Question: What is the date of the hearing as scheduled in the document?
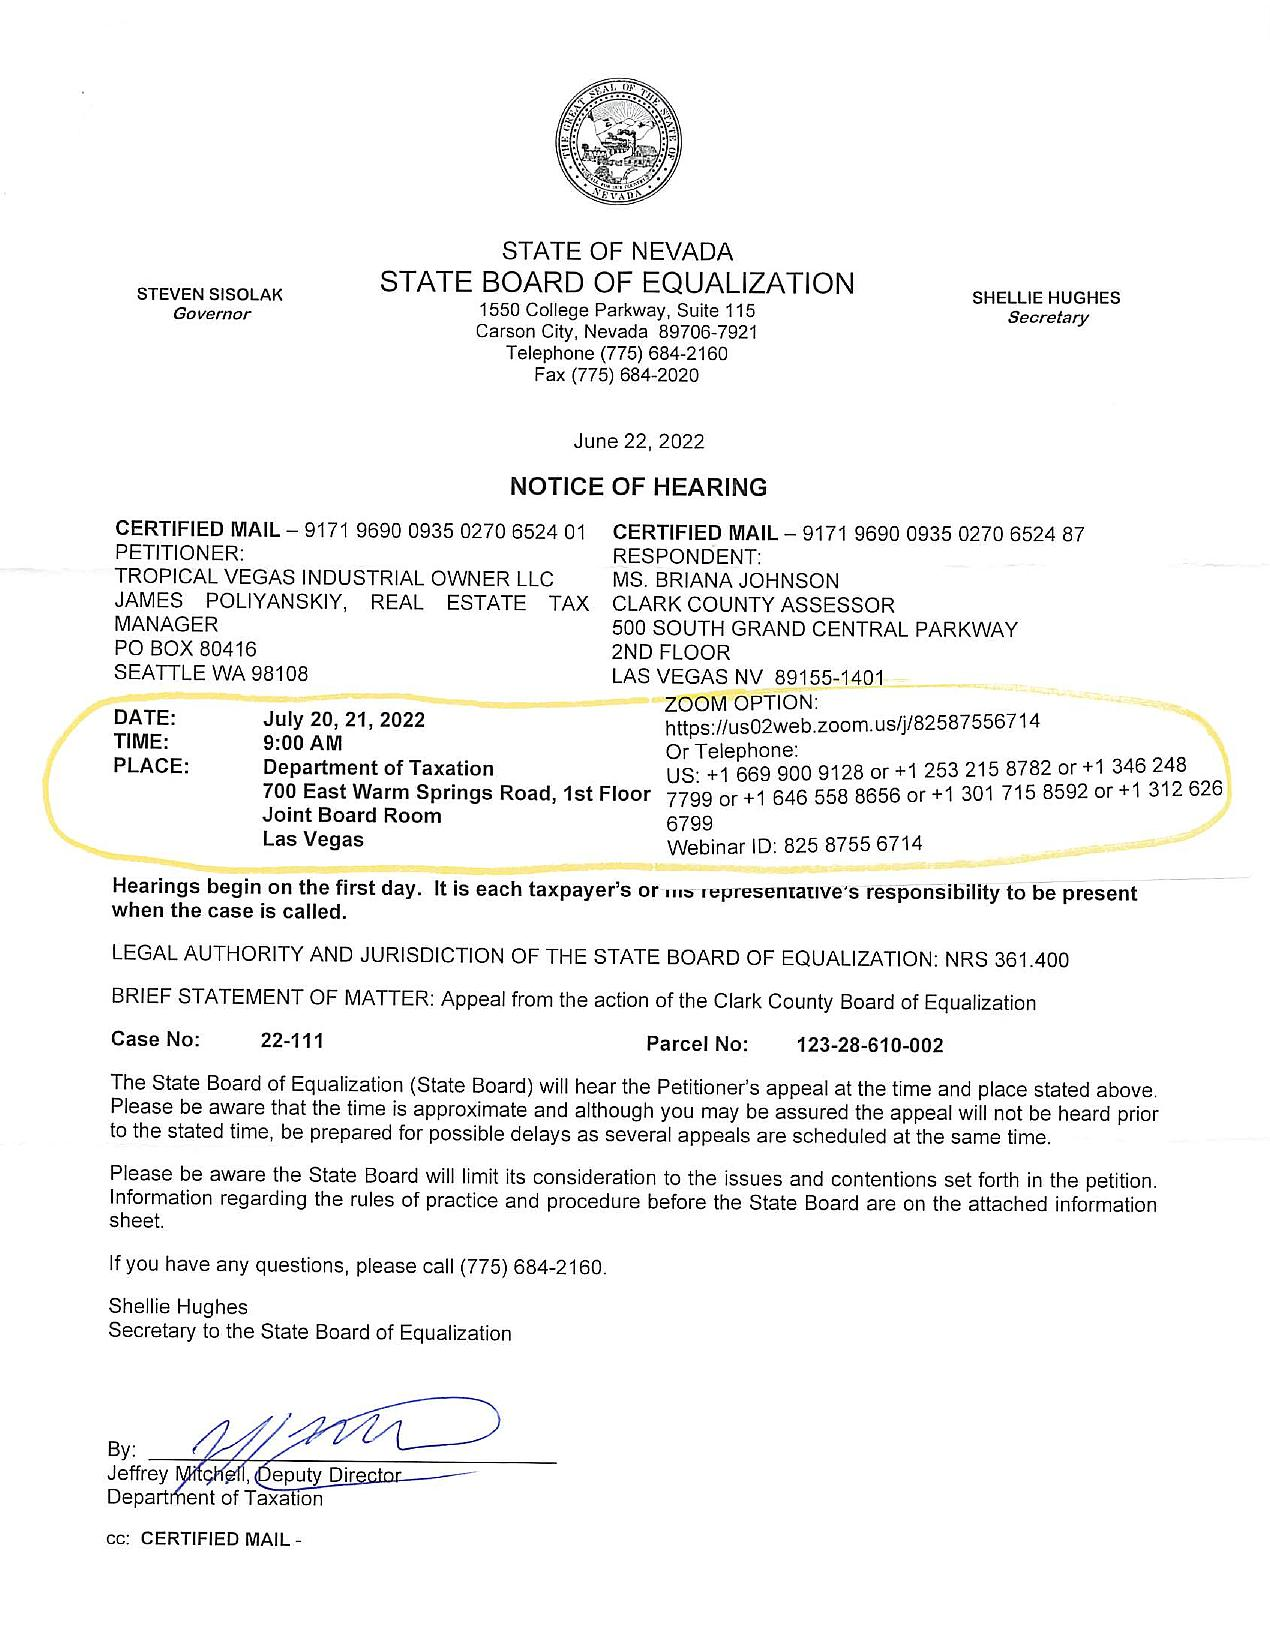
Answer: "July 20, 21, 2022"